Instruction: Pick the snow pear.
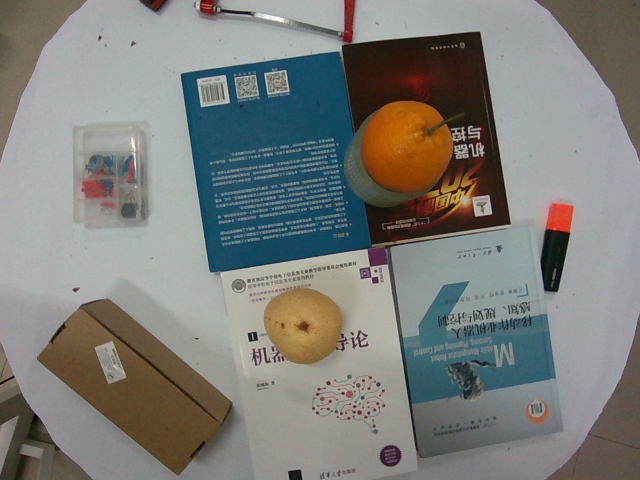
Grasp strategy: vertical